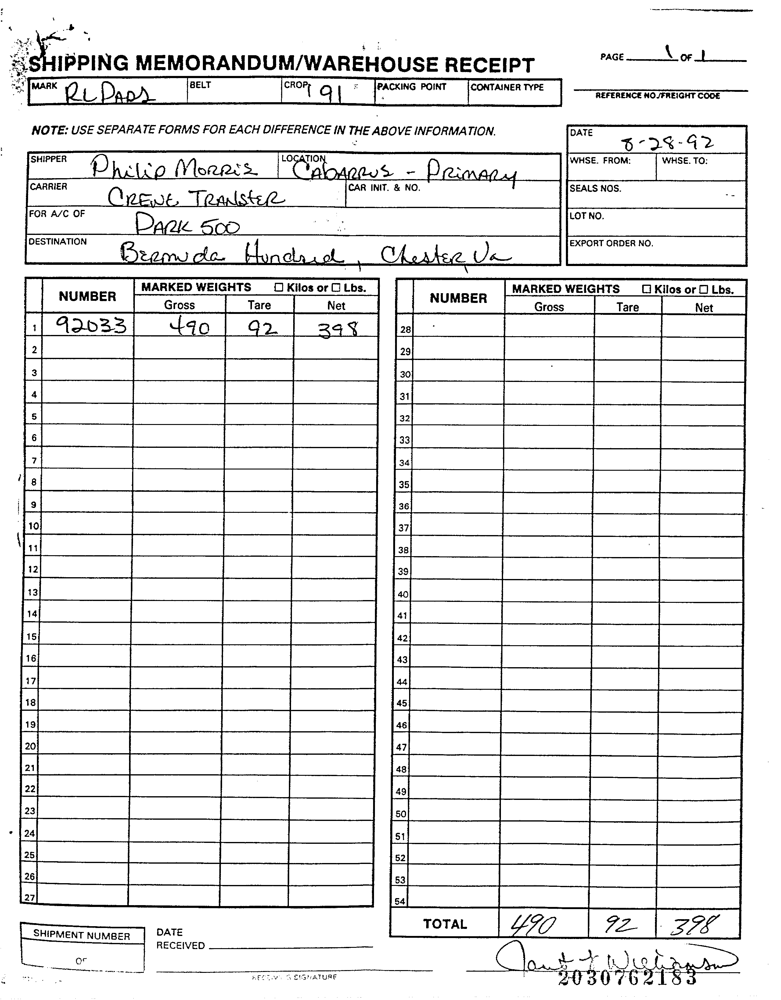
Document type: Invoice